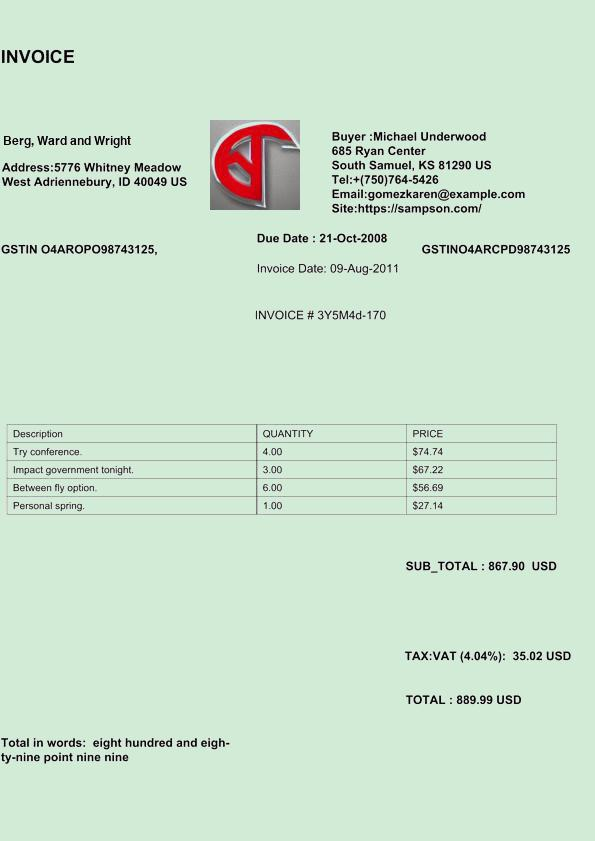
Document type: Invoice